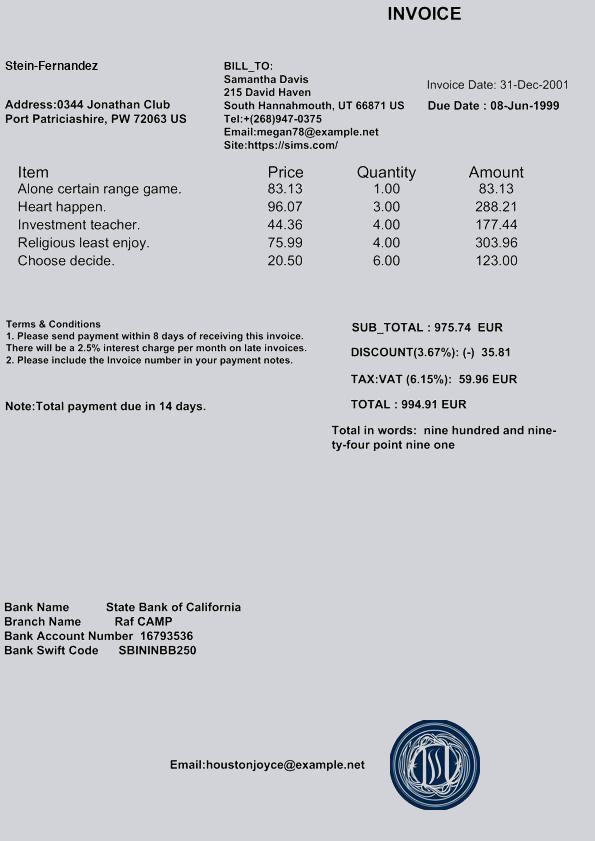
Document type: Invoice